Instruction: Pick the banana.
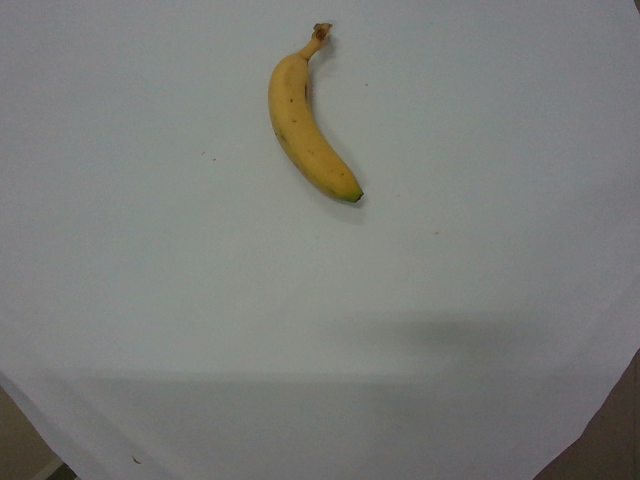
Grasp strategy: vertical